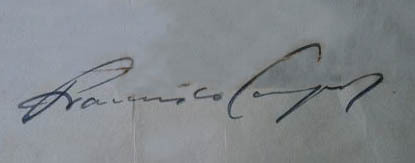
Signature of: francisco luís da silva campos